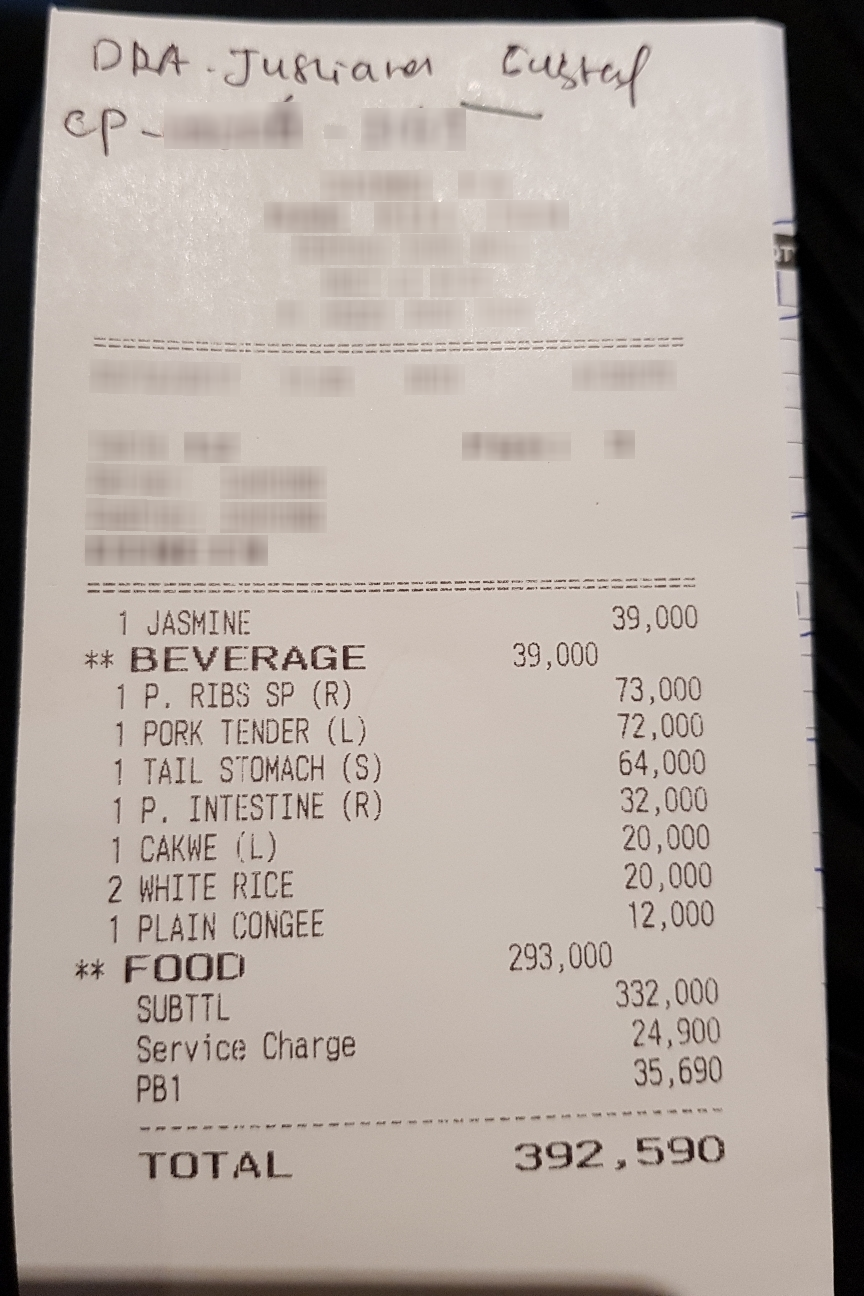
Number of items: 8
Subtotal: 332,000
Service charge: 24,900
Tax: 35,690
Other charges: 39,000 293,000
Total: 392,590
OCR text regions:
text: 1
text: JASMINE
text: 39,000
text: 1
text: P.
text: RIBS
text: SP
text: (R)
text: 73,000
text: 1
text: PORK
text: TENDER
text: (L)
text: 72,000
text: 1
text: TAIL
text: STOMACH
text: (S)
text: 64,000
text: 1
text: P.
text: INTESTINE
text: (R)
text: 32,000
text: 1
text: CAKWE
text: (L)
text: 20,000
text: 2
text: WHITE
text: RICE
text: 20,000
text: 1
text: PLAIN
text: CONGEE
text: 12,000
text: SUBTTL
text: 332,000
text: Service
text: Charge
text: 24,900
text: PB1
text: 35,690
text: BEVERAGE
text: 39,000
text: FOOD
text: 293,000
text: TOTAL
text: 392,590